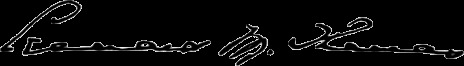
Signature of: leonard moorhead thomas